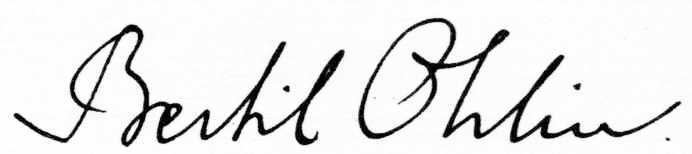
Signature of: bertil ohlin